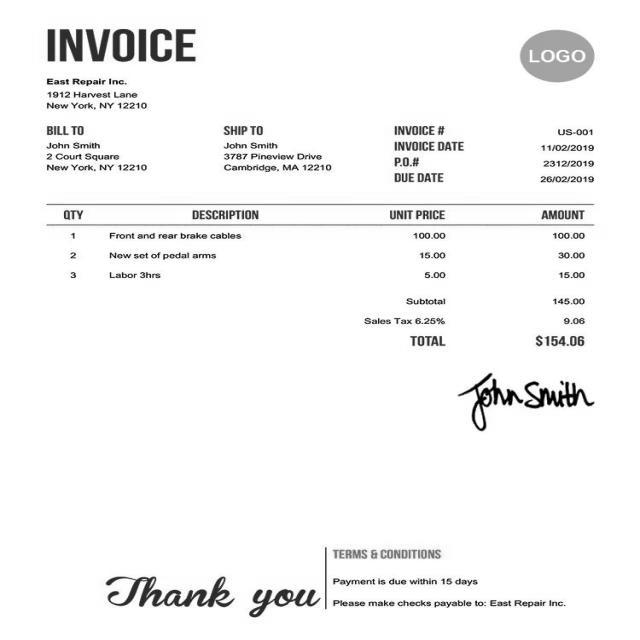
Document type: Invoice